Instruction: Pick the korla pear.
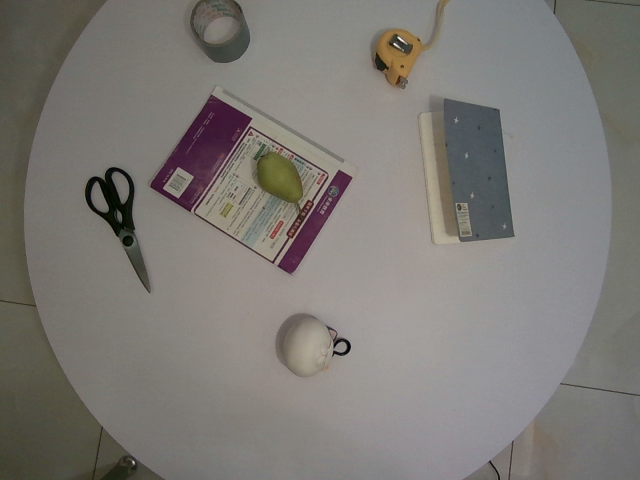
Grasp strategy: vertical